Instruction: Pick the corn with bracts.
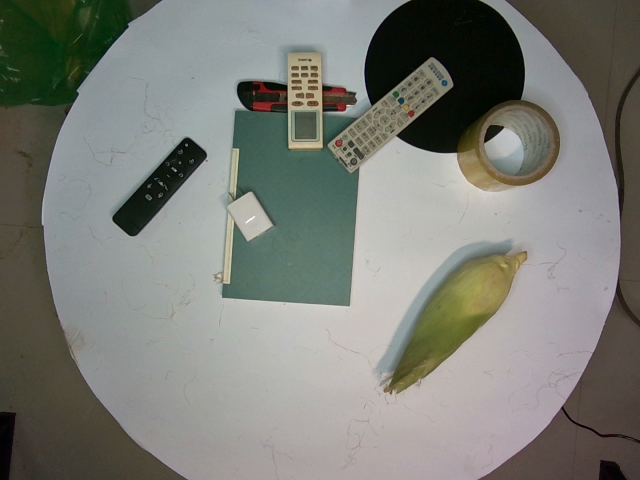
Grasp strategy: vertical